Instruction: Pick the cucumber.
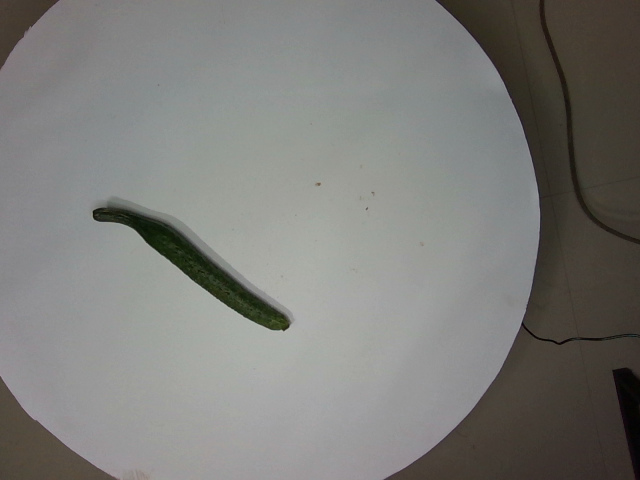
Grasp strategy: vertical